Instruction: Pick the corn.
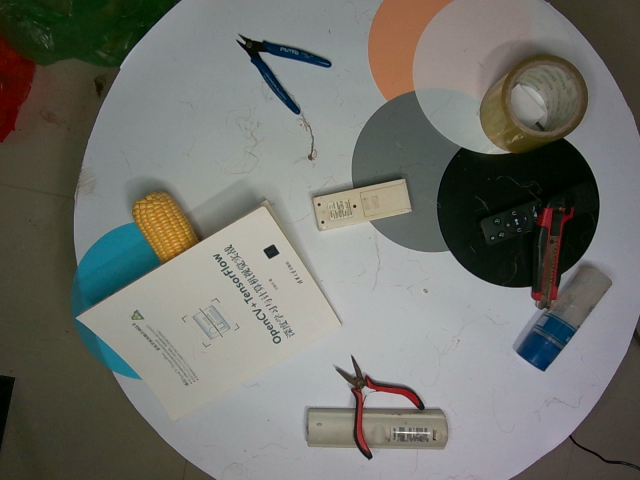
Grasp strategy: vertical